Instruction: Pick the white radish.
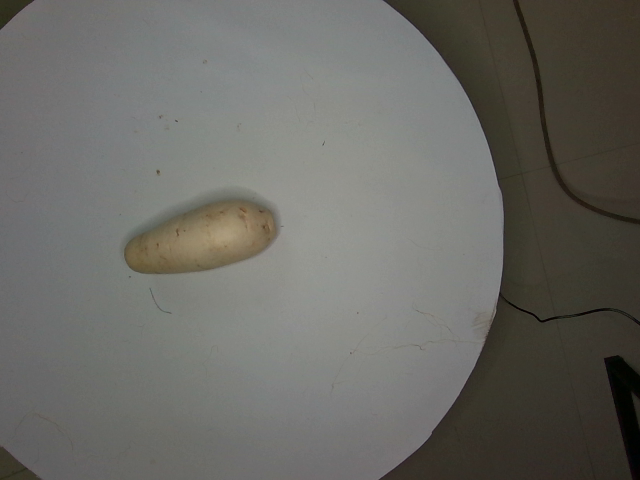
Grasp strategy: vertical